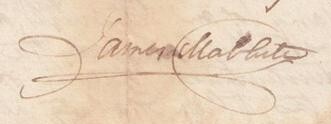
Signature of: james mabbett